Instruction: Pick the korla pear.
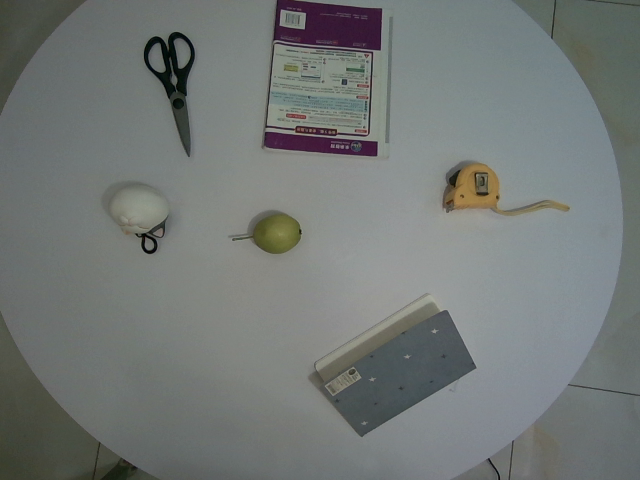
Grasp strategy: vertical